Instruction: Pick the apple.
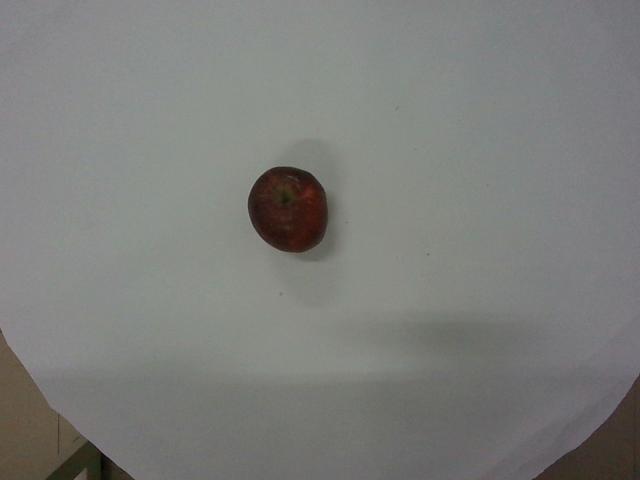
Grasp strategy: vertical